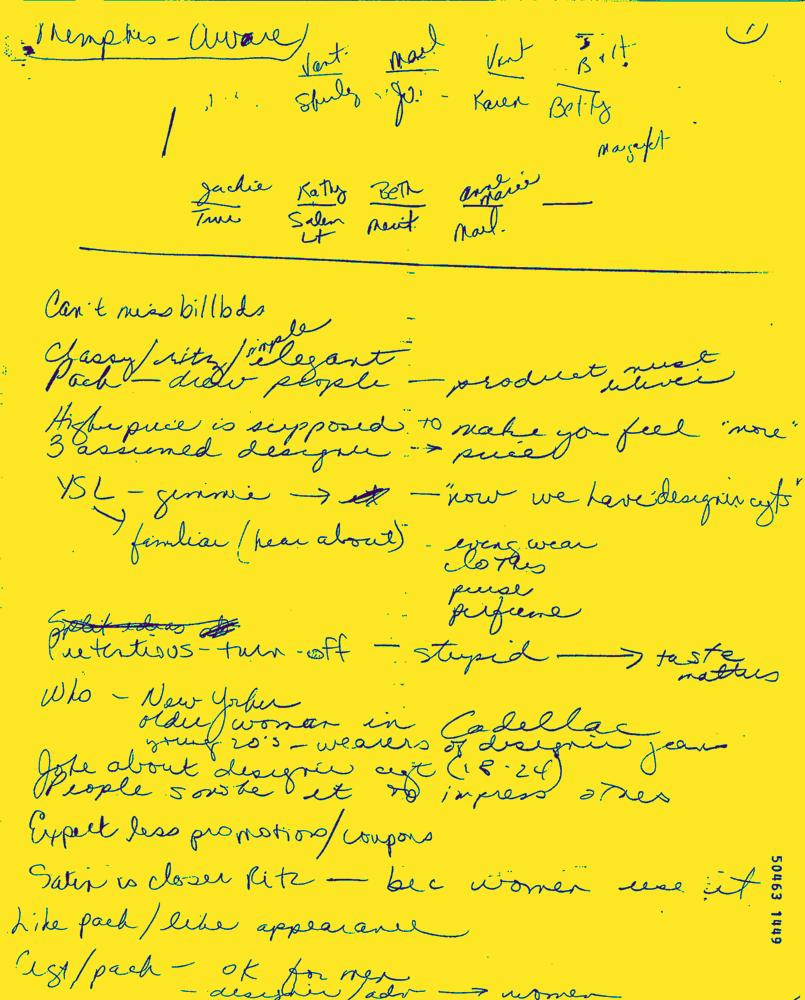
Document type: Hand-Written